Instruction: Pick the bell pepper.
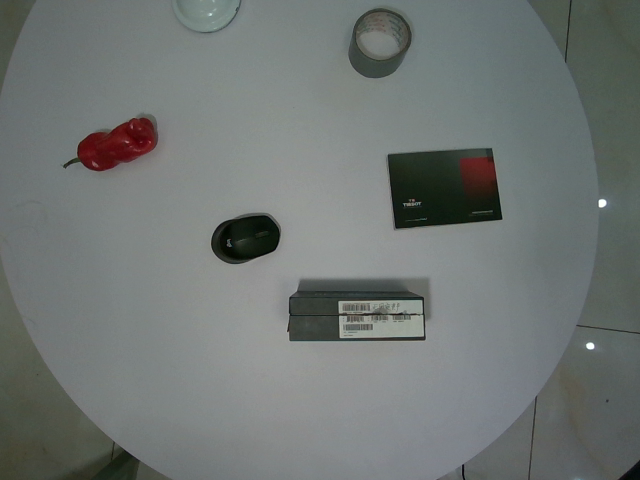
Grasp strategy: vertical